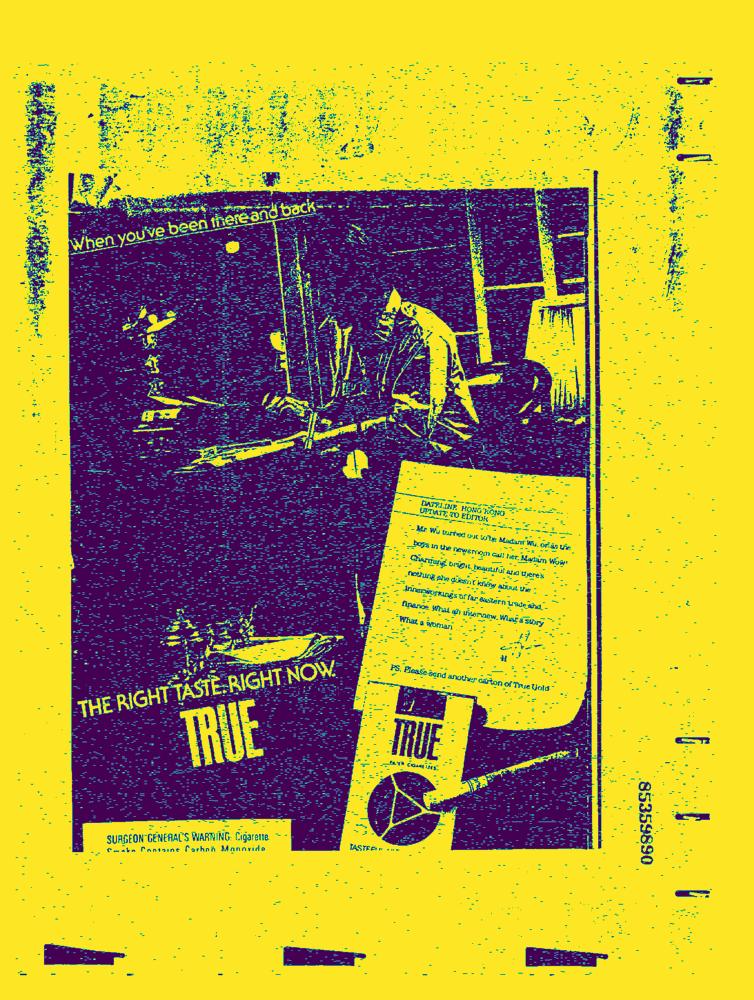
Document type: AD